Question: How is the history relevant to the case?
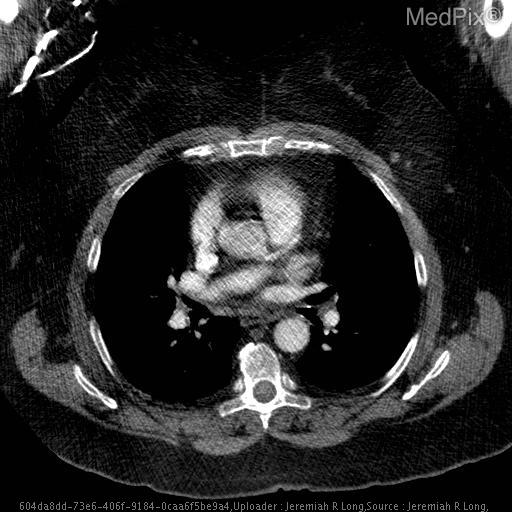
Answer: The patient's history of Shortness fo breath with concern for pulmonary embolism. is key in understanding the case.